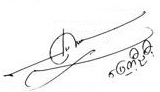
Signature of: pyay ti oo